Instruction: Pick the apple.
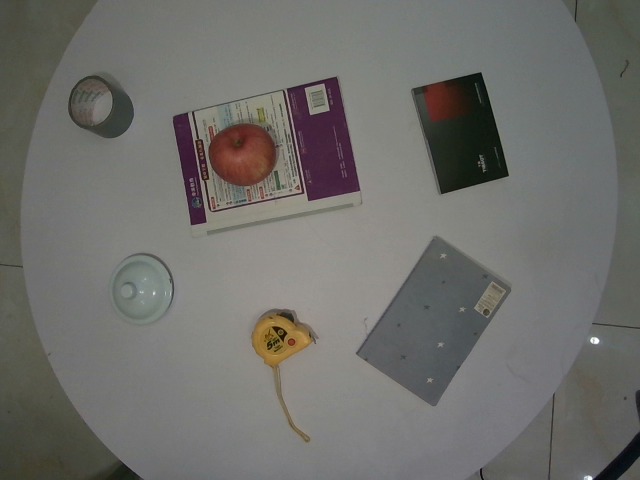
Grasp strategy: vertical